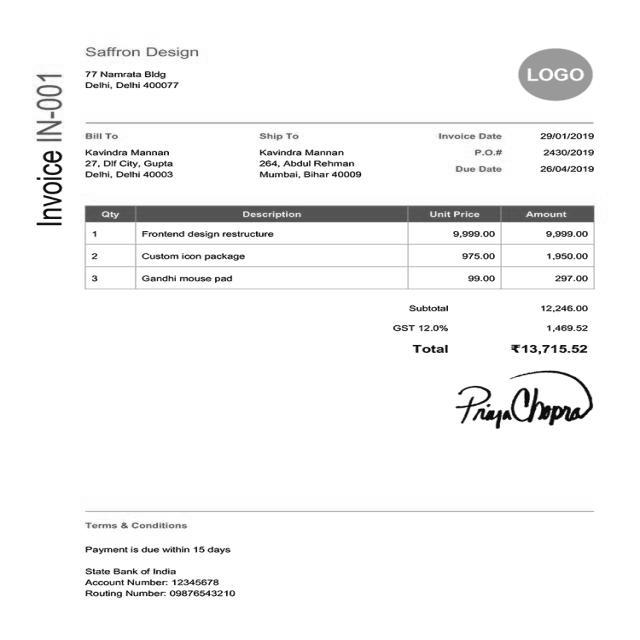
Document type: Invoice